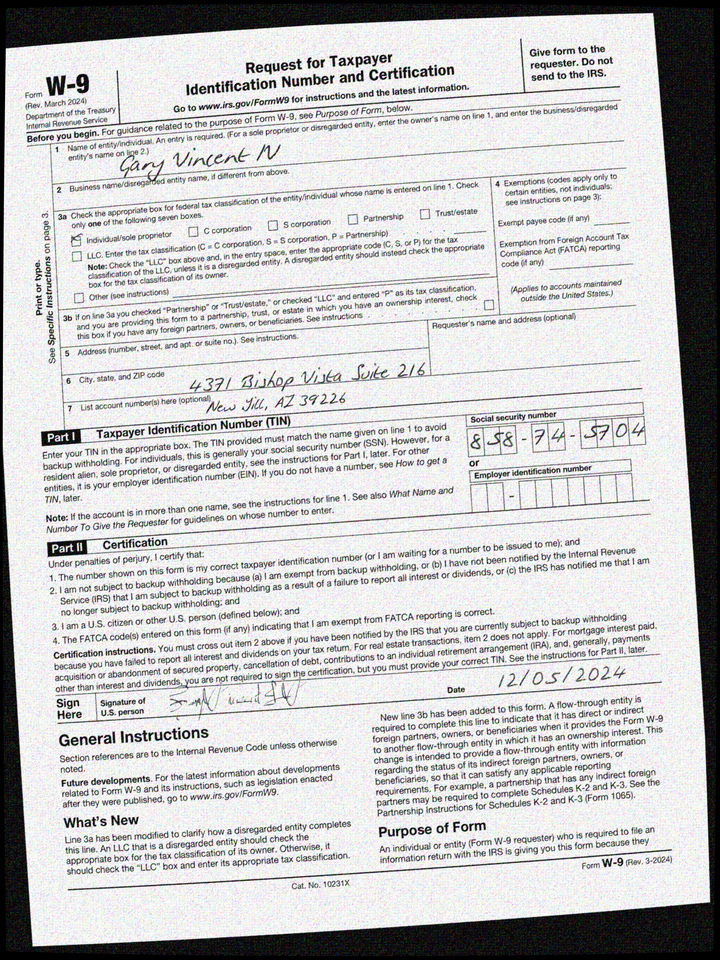
adr1: 4371 Bishop Vista Suite 216
adr2: New Jill, AZ 39226
cbx: yes
ssn: 858745704
enm: Gary Vincent IV
sdt: 12/05/2024